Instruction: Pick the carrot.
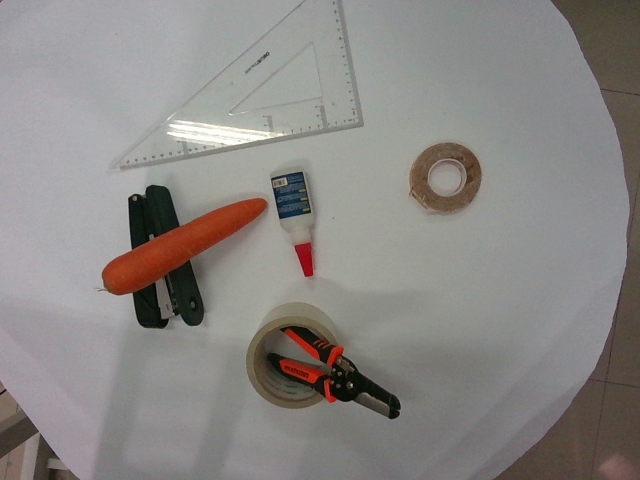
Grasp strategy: vertical